Question: What are the imaging findings?
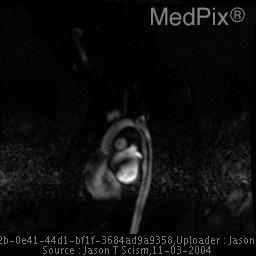
Answer: The imaging shows The study revealed a standard three-vessel arch with the brachiocephalic artery being the first great vessel, the left common carotid being the second vessel, and the left subclavian artery being the third vessel. Just proximal to the takeoff of the left subclavian artery is a significant web across the lumen of the aortic. This aortic web is seen to cause significant obstruction of flow through the aorta. A momentary delay was seen before blood flow was seen distal to the obstruction.  A central post-stenotic jet was seen traveling through the thoracic aorta to below the level of the diaphragm. No obvious collateral blood vessels are noted throughout the thoracic aorta. No other cardiac abnormalities were identified. Just proximal to the takeoff of the left subclavian artery is a significant web across the lumen of the aortic. This aortic web is seen to cause significant obstruction of flow through the aorta. A momentary was seen delay before blood flow was seen distal to the obstruction.  A central post-stenotic jet was seen traveling through the thoracic aorta to below the level of the hemidiaphragm. No obvious collateral blood vessels are noted throughout the thoracic aorta. No other cardiac abnormalities were identified..